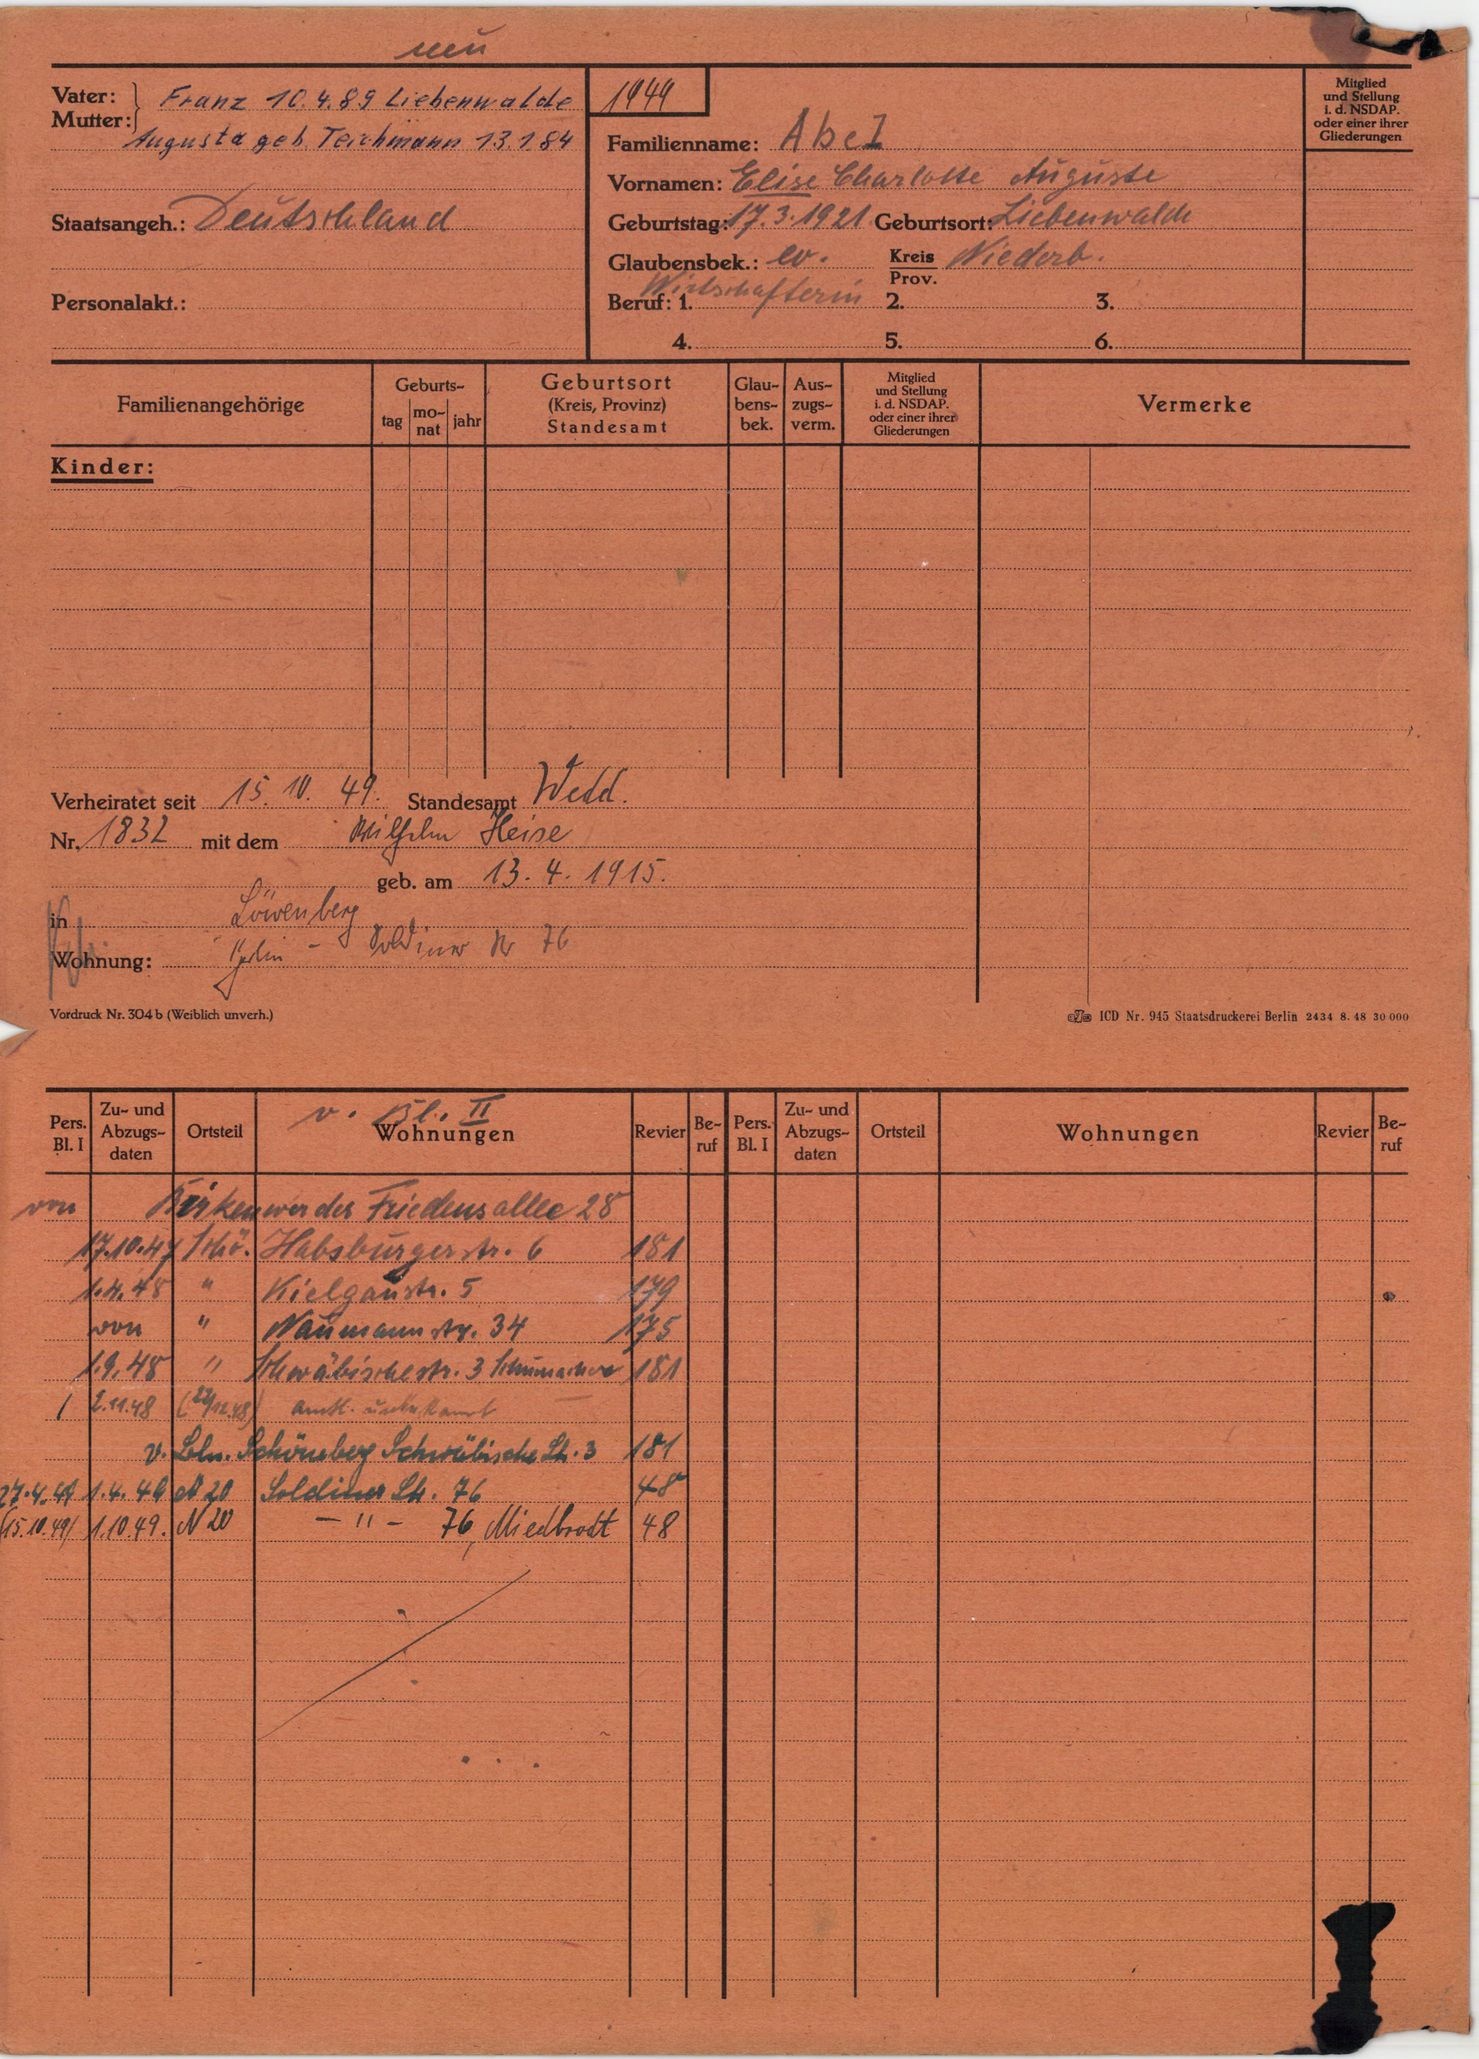
Abel